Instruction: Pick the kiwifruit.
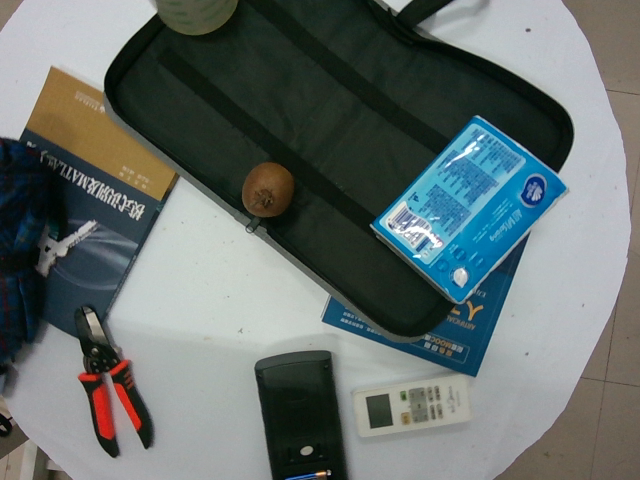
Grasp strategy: vertical